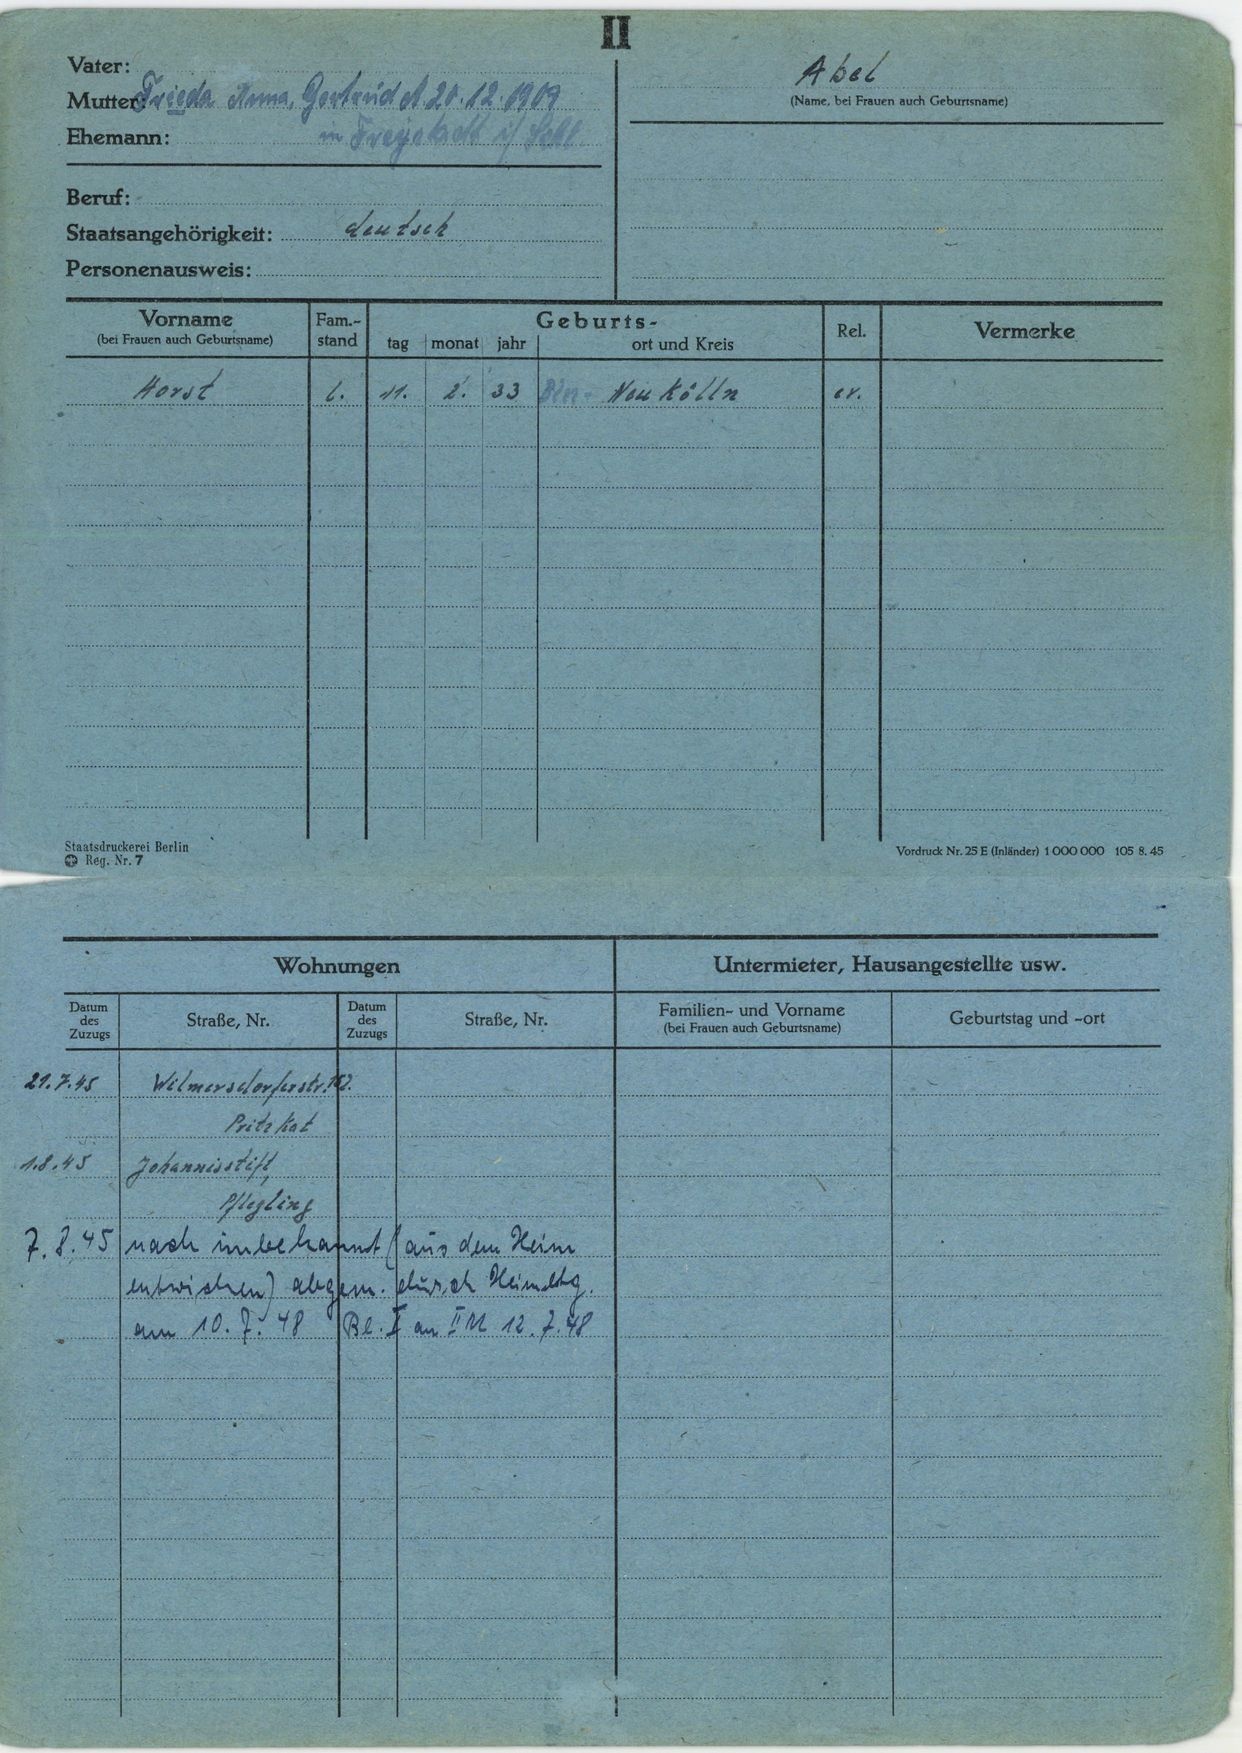
Abel